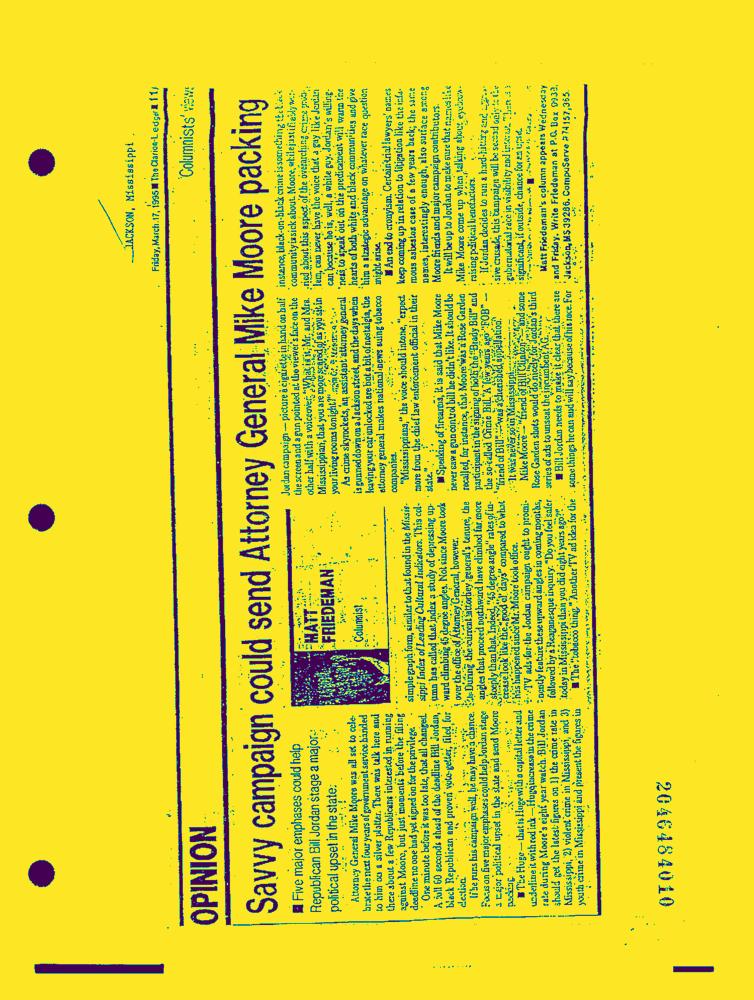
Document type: News-Article